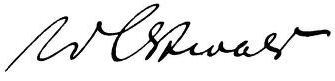
Signature of: wilhelm ostwald